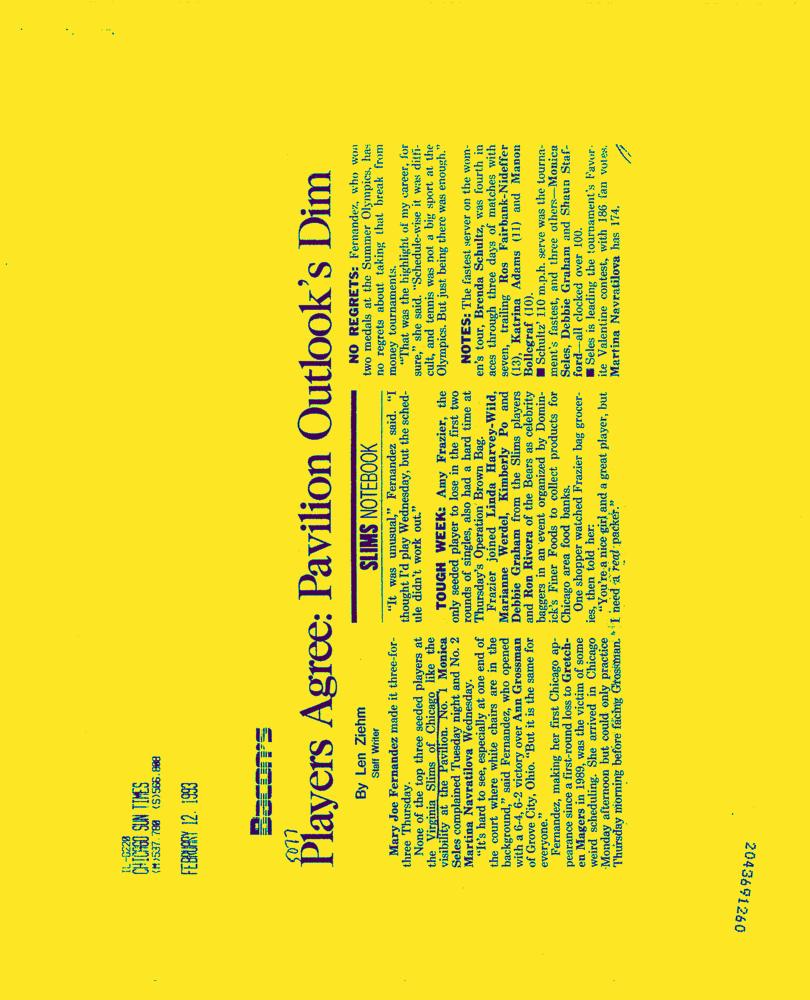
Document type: News-Article